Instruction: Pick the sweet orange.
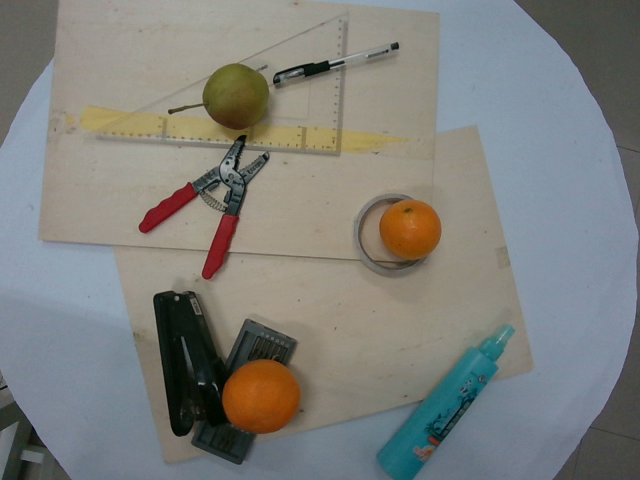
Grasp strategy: vertical